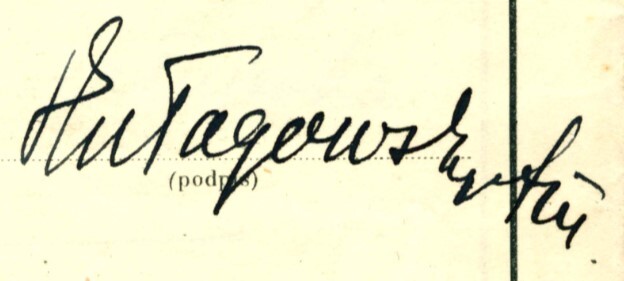
Signature of: konstanty kułagowski